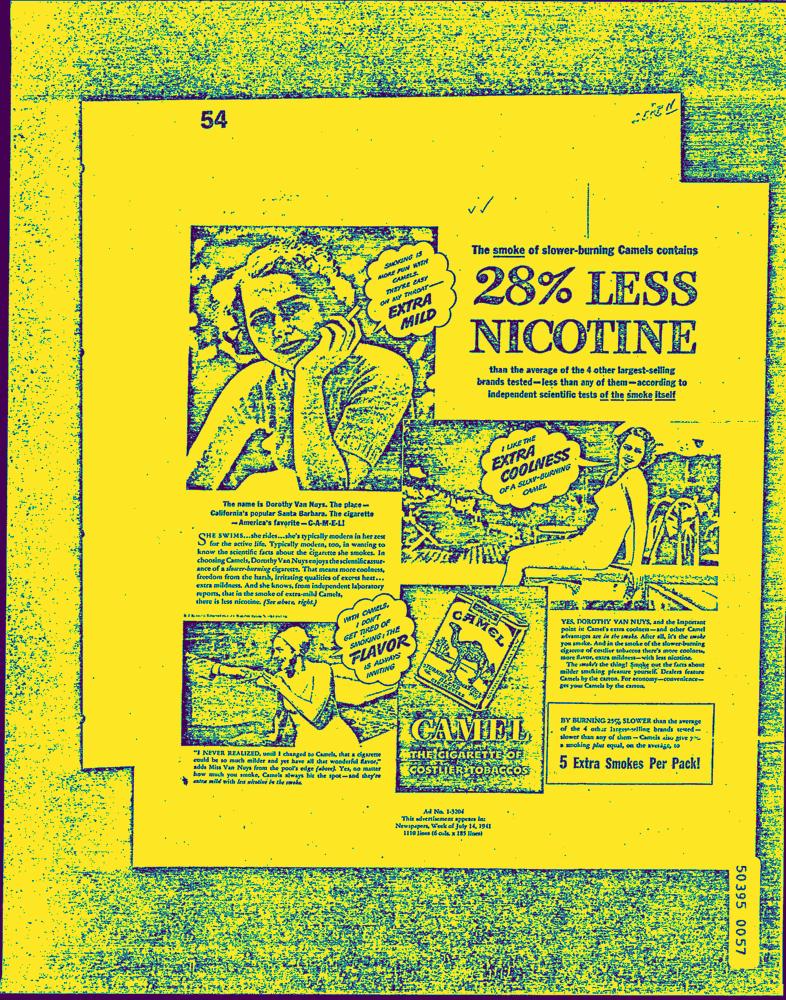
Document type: AD